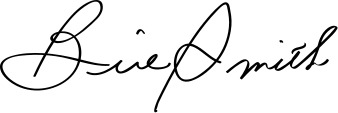
Signature of: bill smith